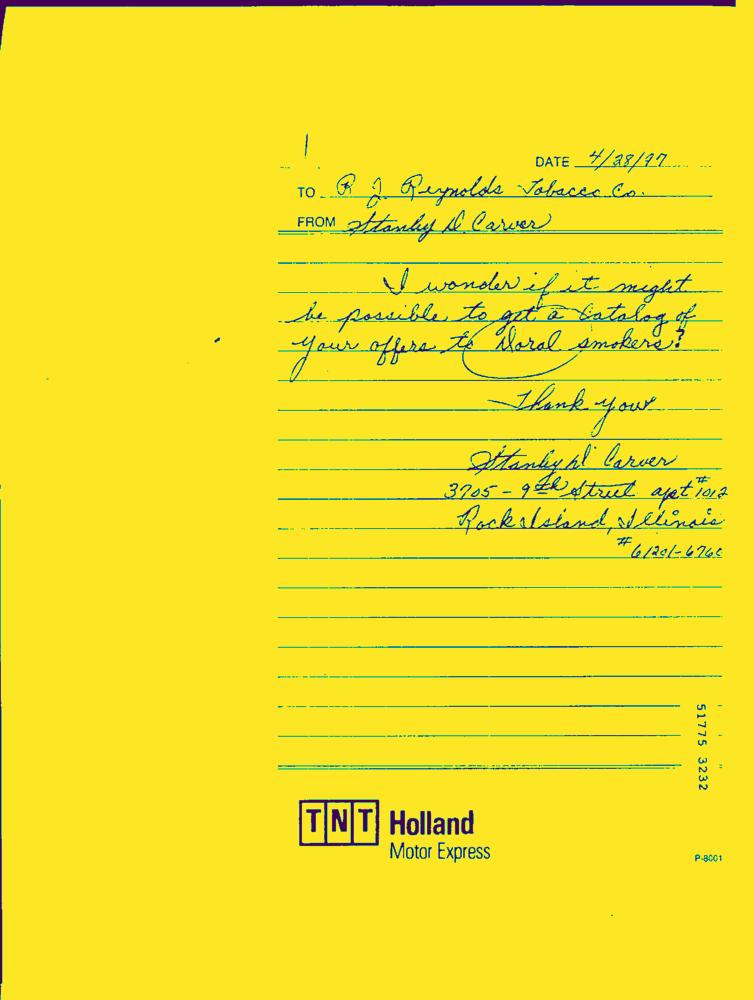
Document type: Hand-Written